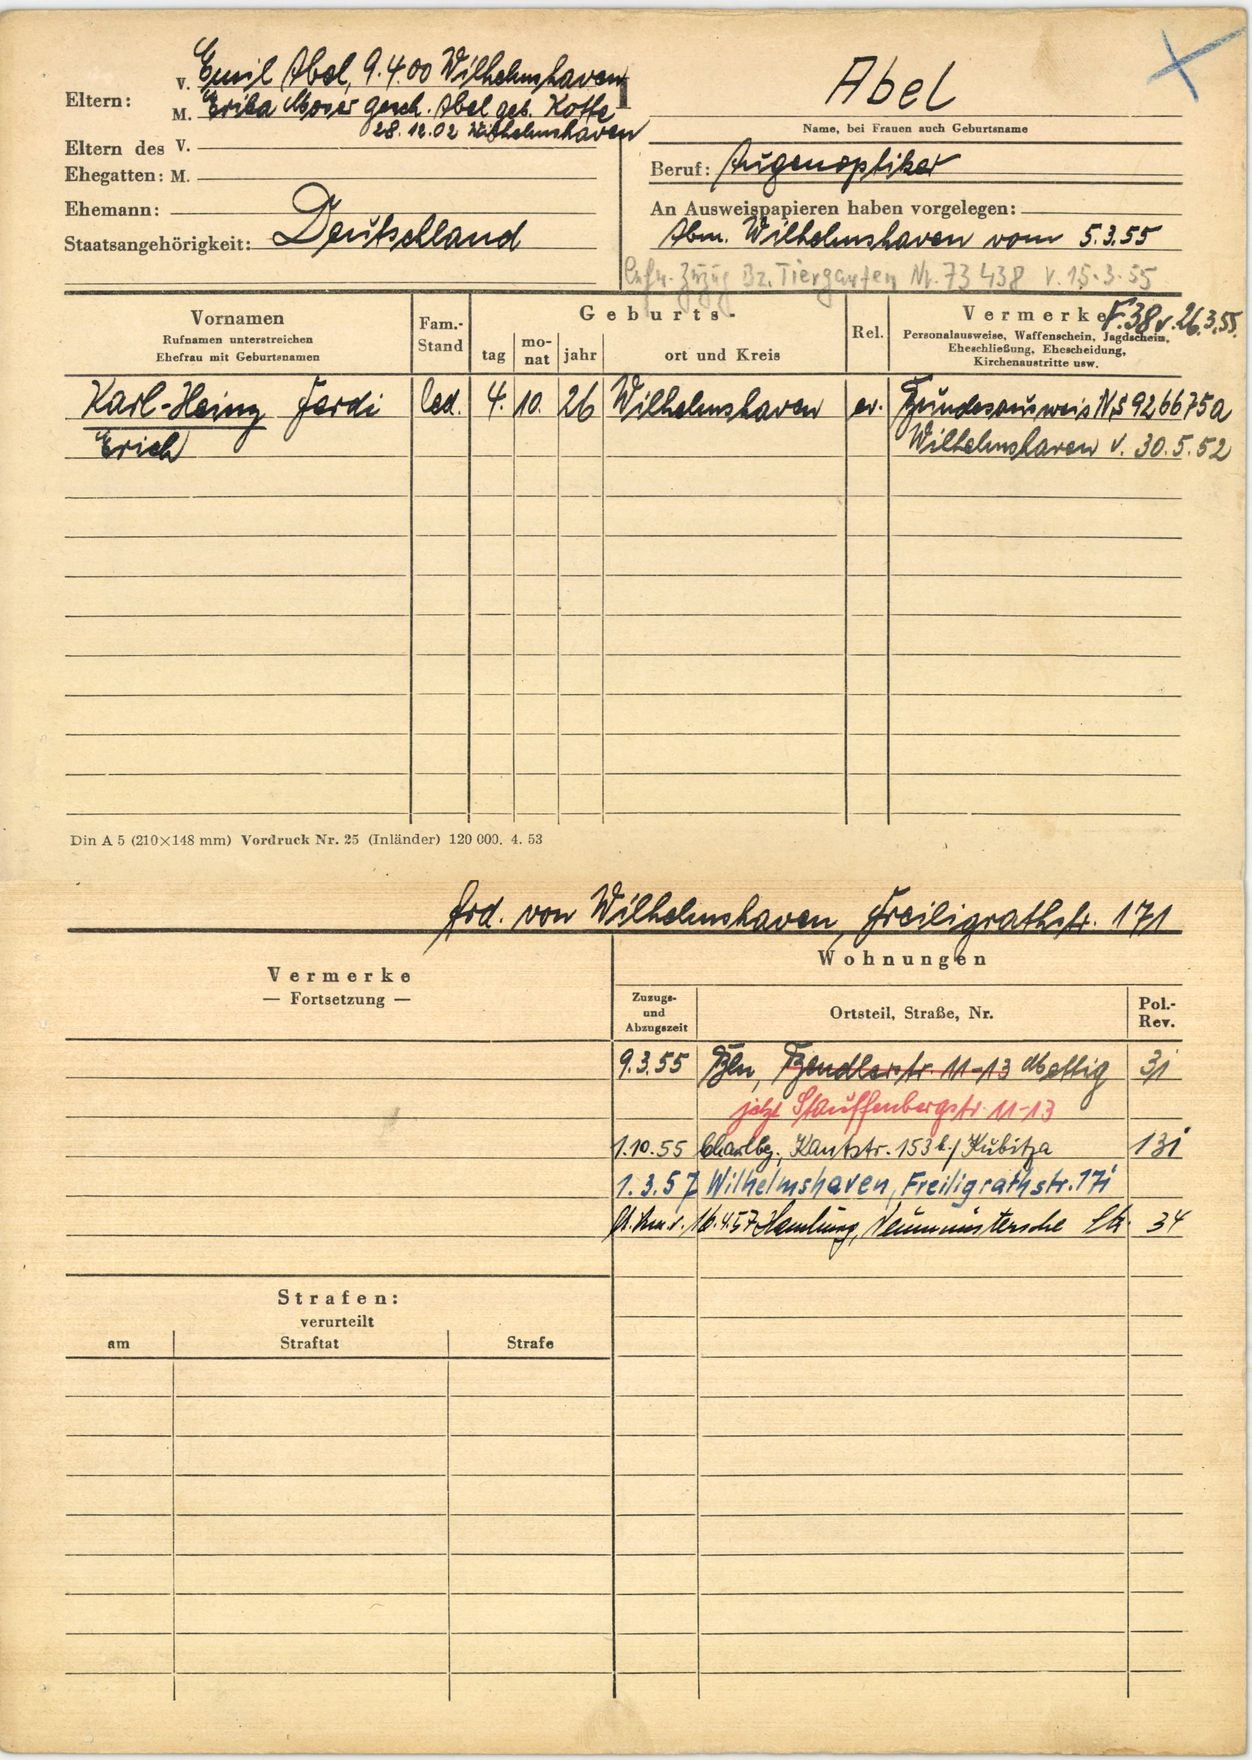
Abel